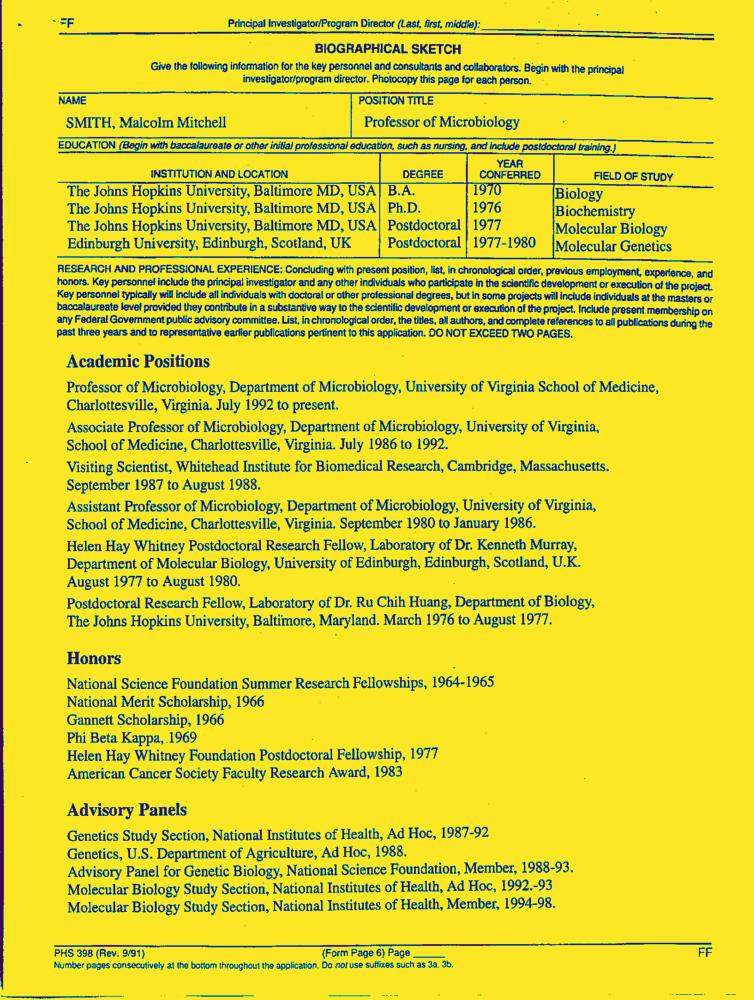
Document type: Resume-Doc